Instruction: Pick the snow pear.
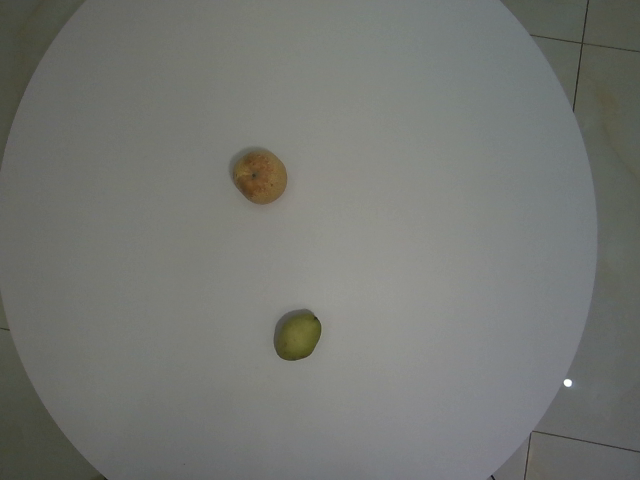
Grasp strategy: vertical